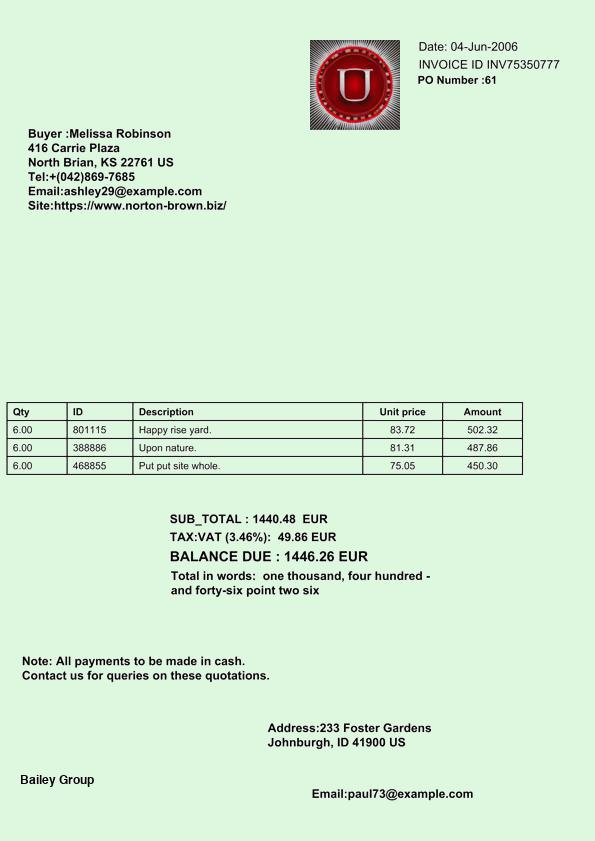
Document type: Invoice